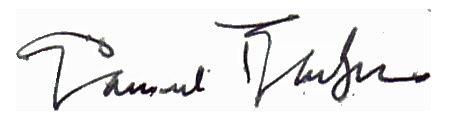
Signature of: samuel barber